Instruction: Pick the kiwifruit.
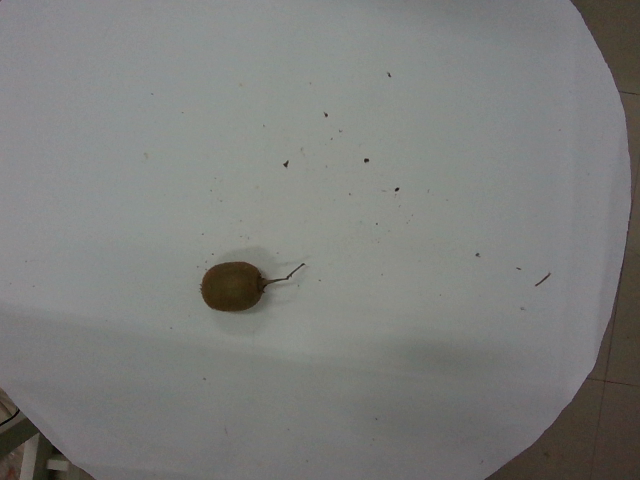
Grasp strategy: vertical